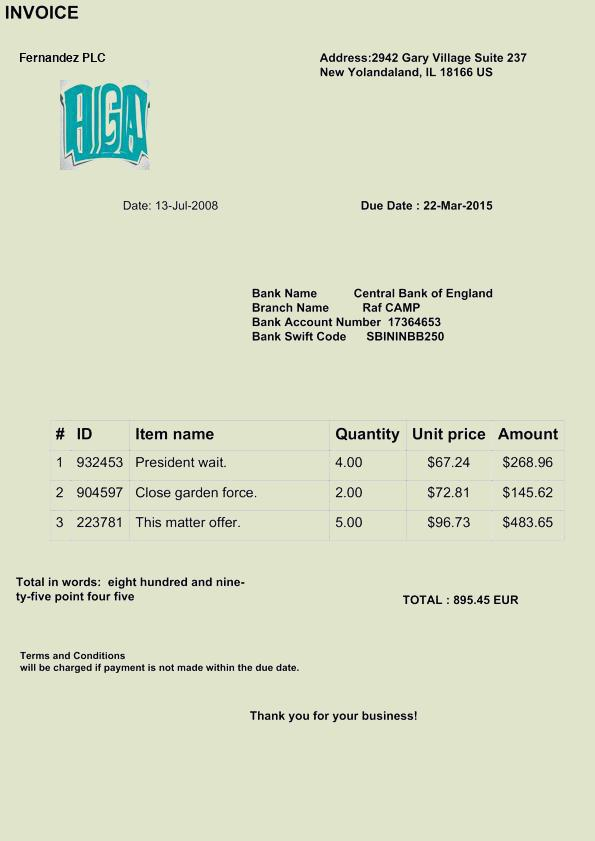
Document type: Invoice